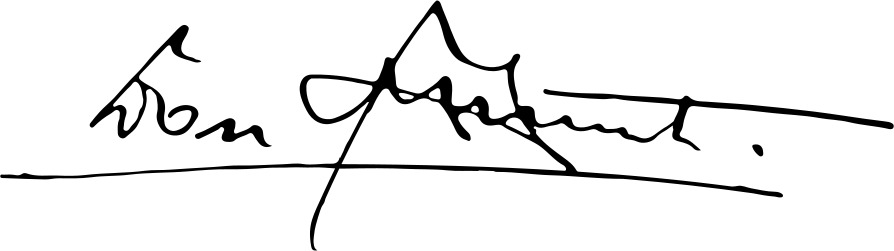
Signature of: shtjefën kurti